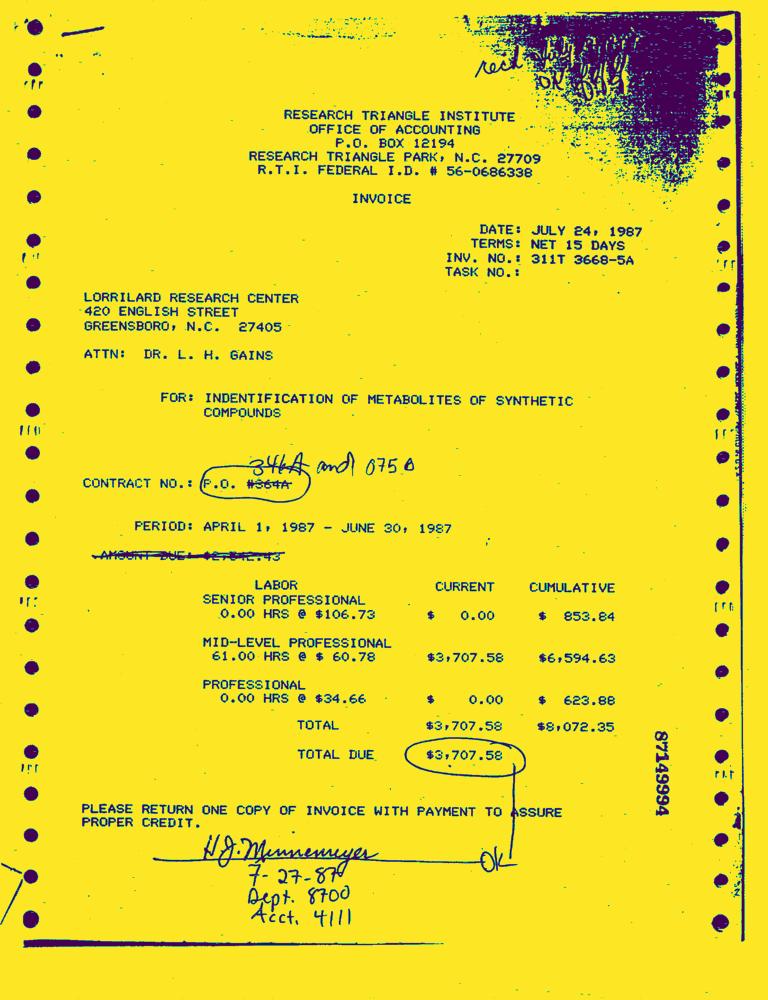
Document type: Invoice-Doc